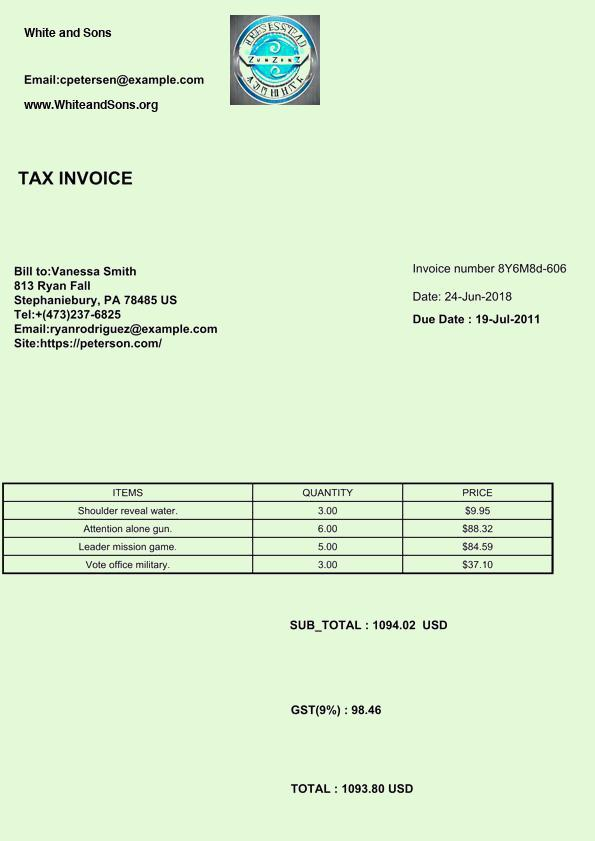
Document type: Invoice